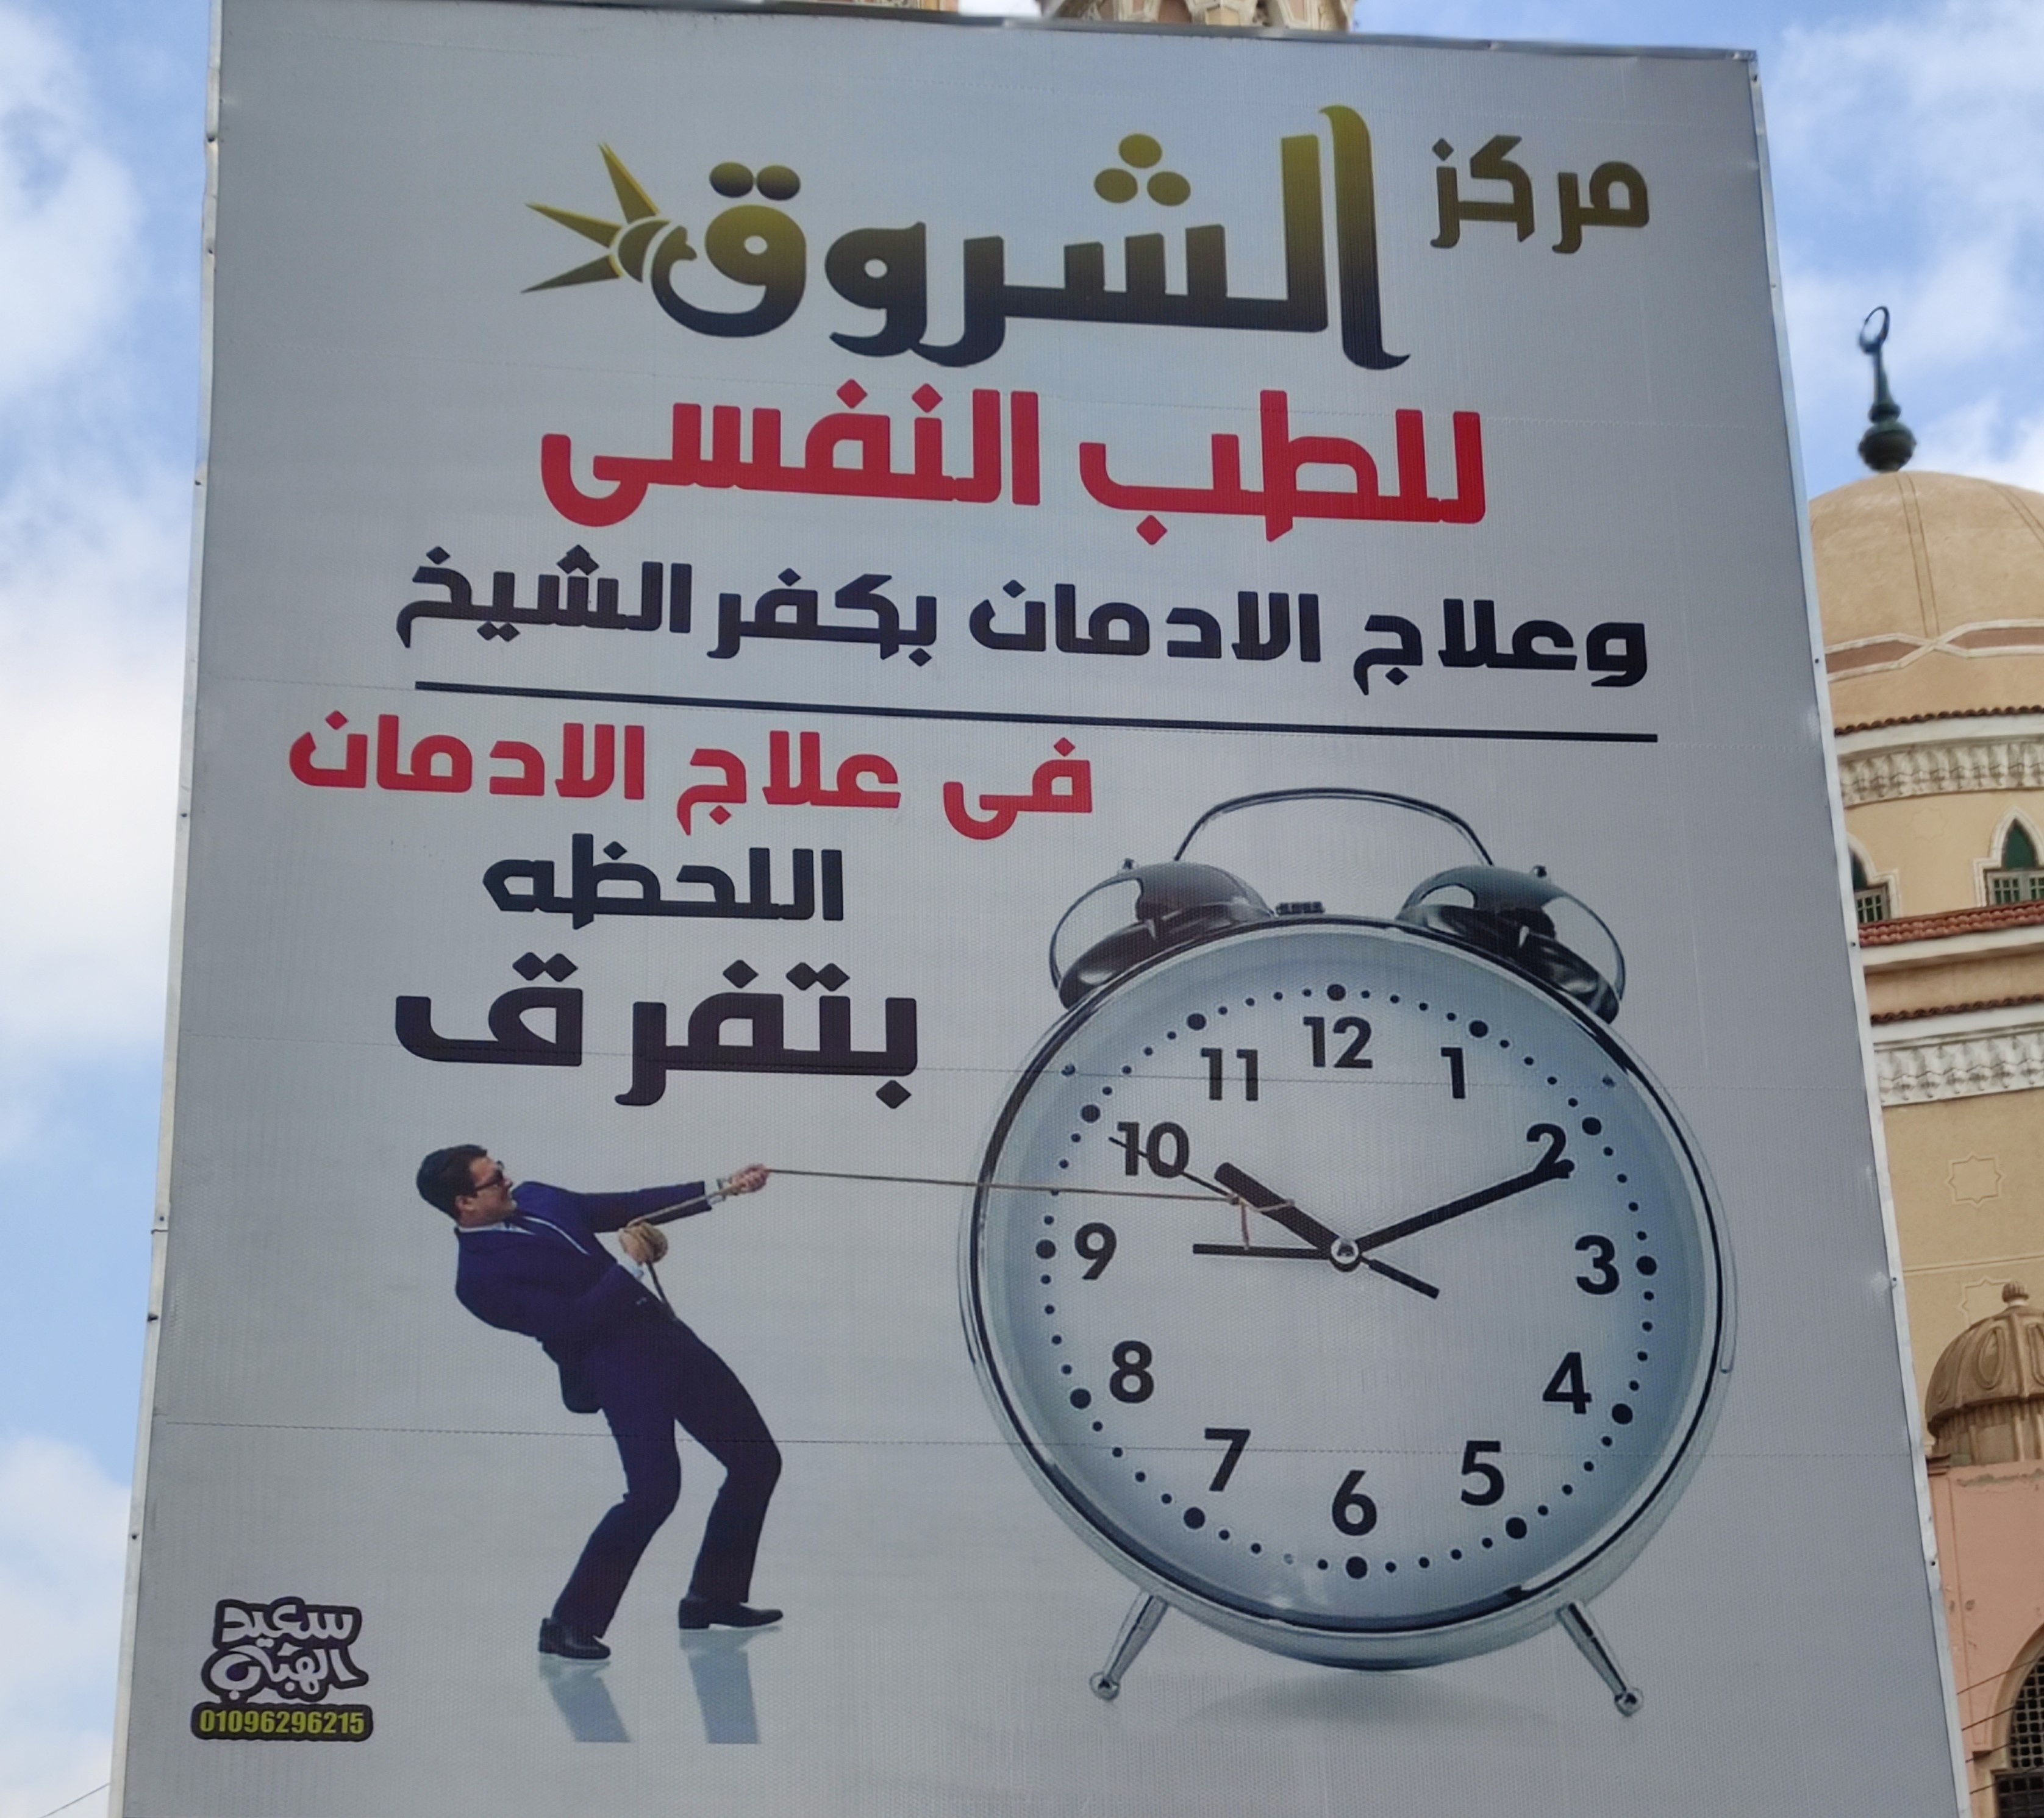
Text in image: مركز الشروق النفيى للطب الشيخ بكفر الادمان وعلاج الادمان علاج فى اللحظه بتفرق سعيد الهباب 12 1 11 10 2 9 3 8 4 7 5 6 01069296215